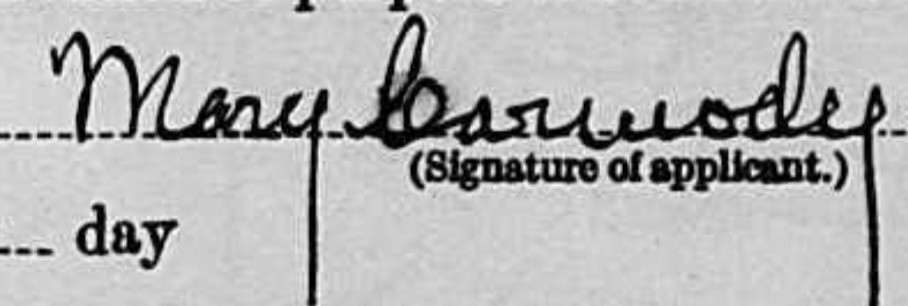
Signature of: mary carmody